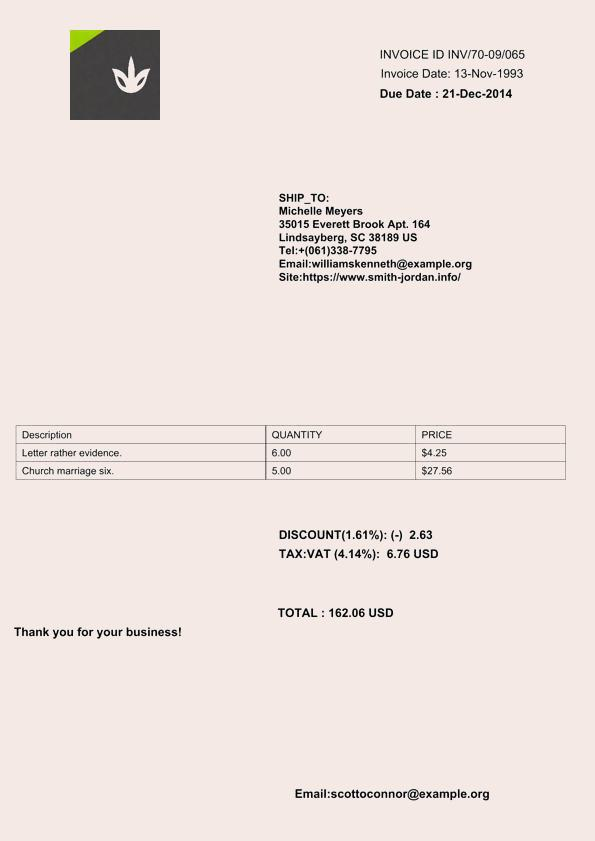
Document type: Invoice